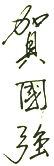
Signature of: he guoqiang